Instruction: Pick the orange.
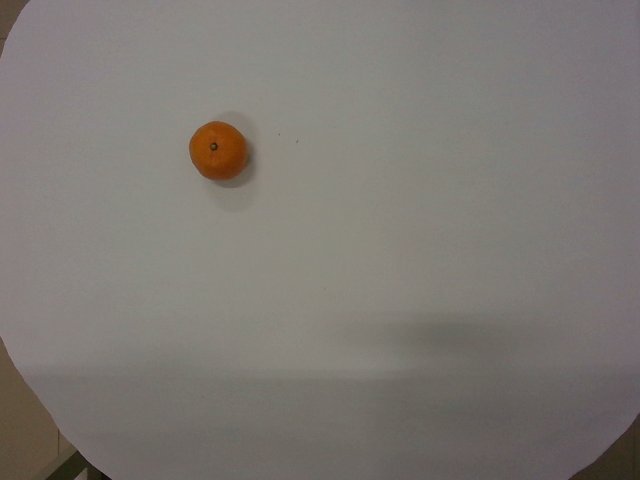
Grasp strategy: vertical